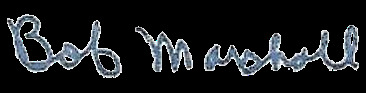
Signature of: bob marshall